Question: What could the diagnosis suggest?
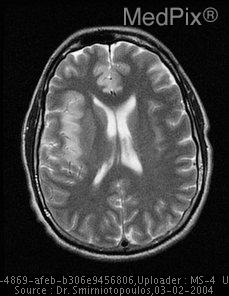
Answer: The possible diagnosis includes A. Vascular –
   1. ischemia
   2. infarction

B. Inflammatory –
   1. encephalitis
   2. meningitis
   3. meningoencephalitis.